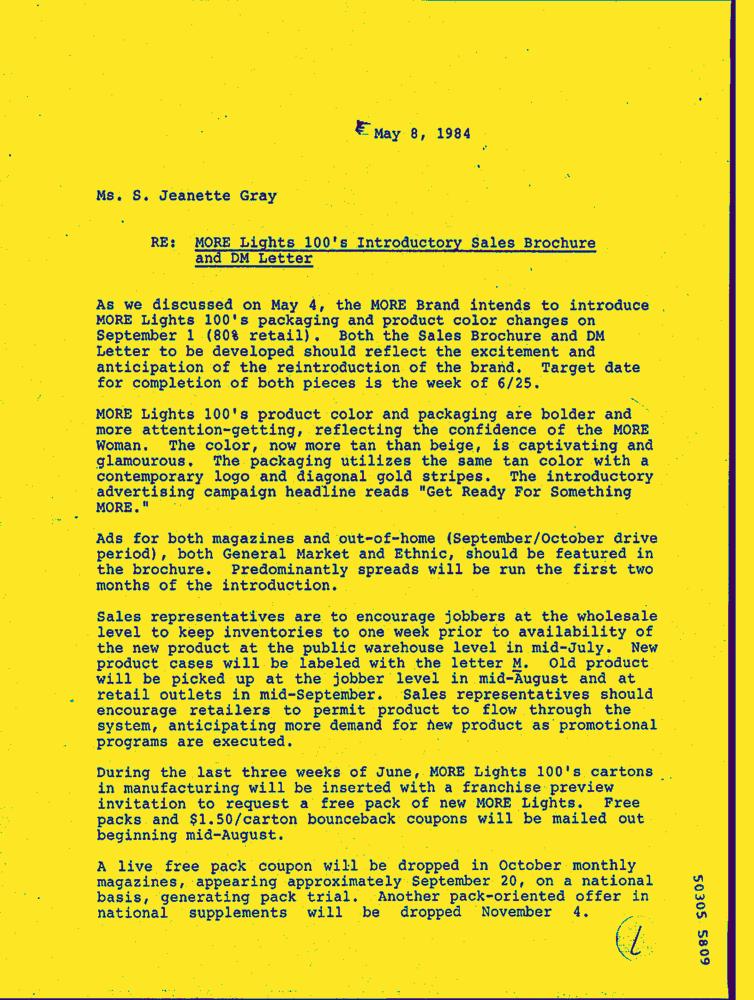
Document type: Letter-Doc